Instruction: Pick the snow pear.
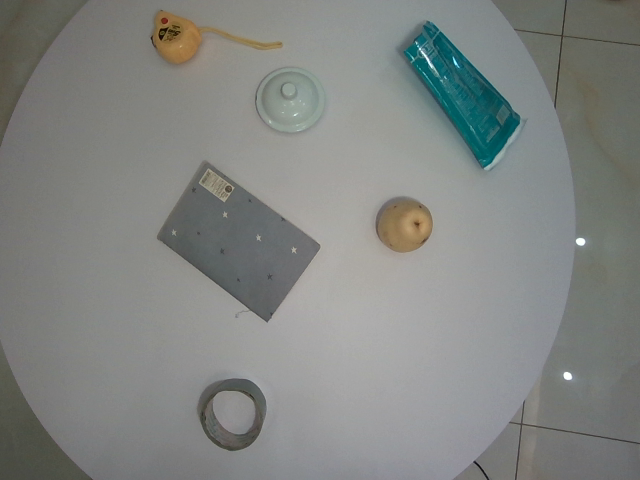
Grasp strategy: vertical